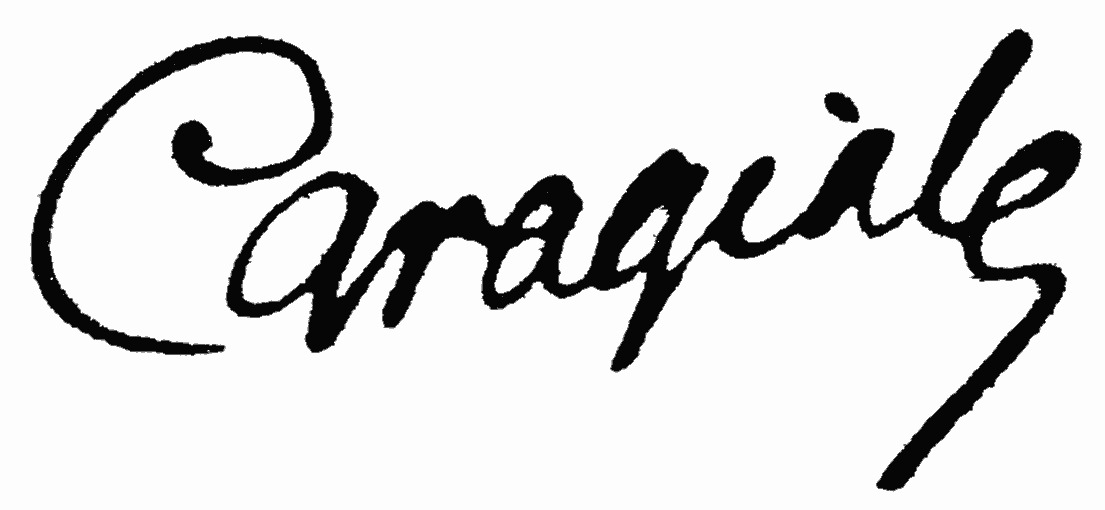
Signature of: ion luca caragiale